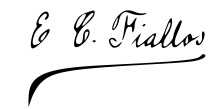
Signature of: enrique constantino fiallos